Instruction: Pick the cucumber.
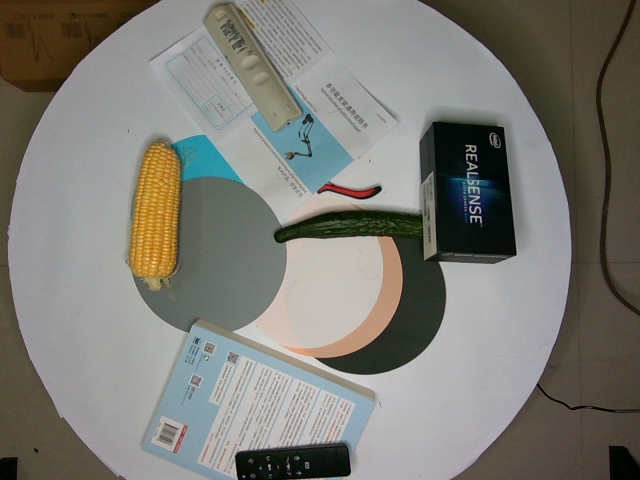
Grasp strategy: vertical